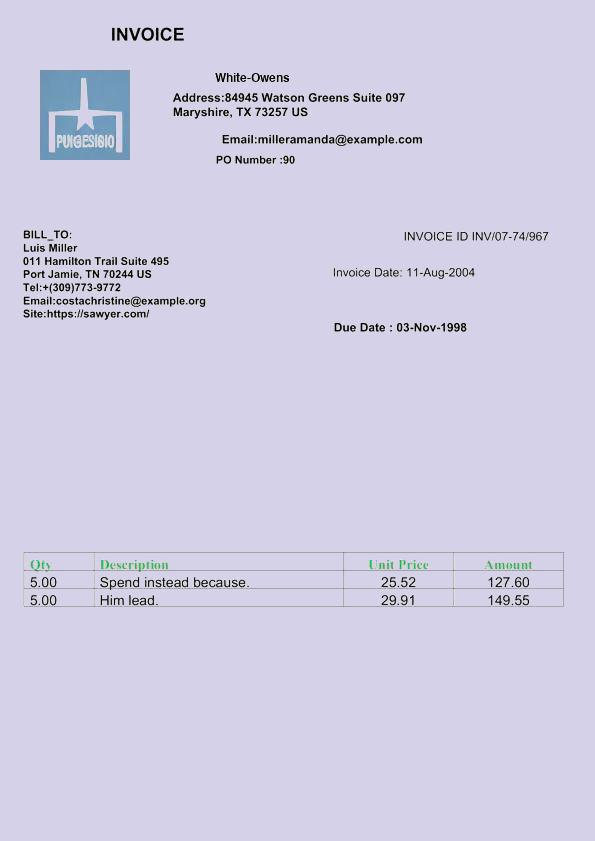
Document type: Invoice